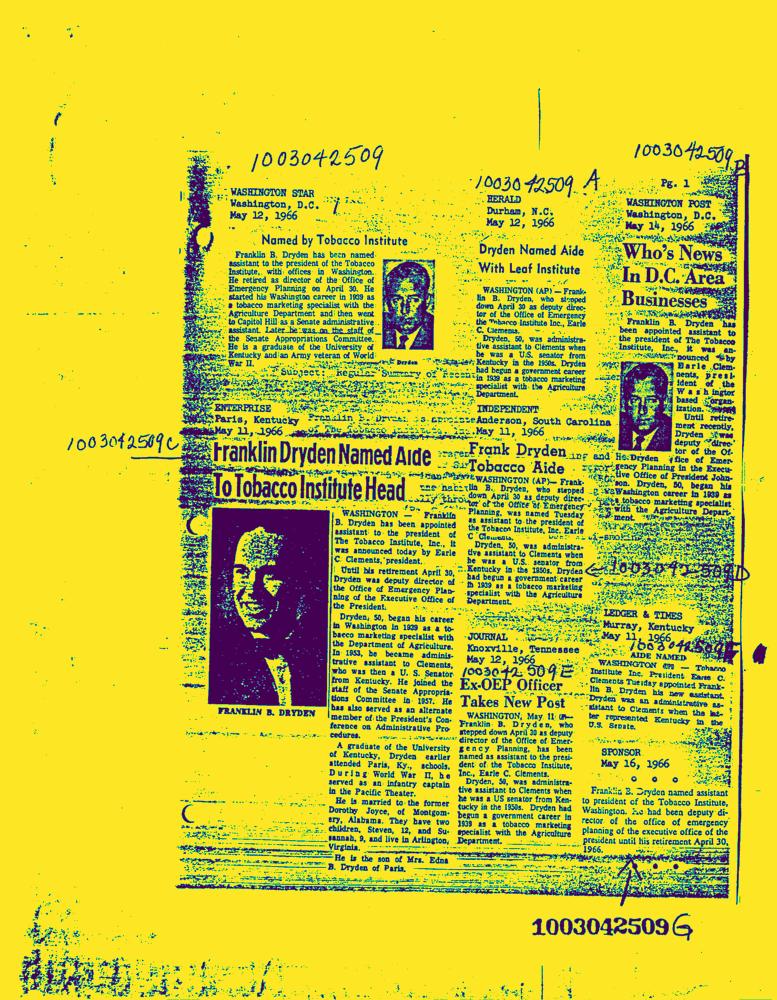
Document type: News-Article